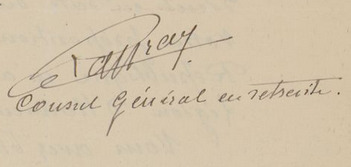
Signature of: achille raffray